Question: What are the imaging findings?
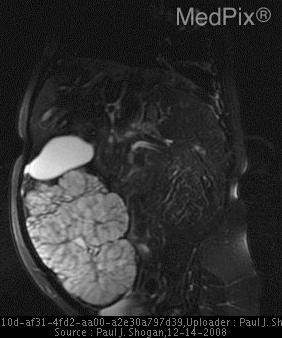
Answer: The imaging shows AP radiograph of the chest and abdomen demonstrates hypoinflated lungs, with a markedly distended abdomen.
AP radiograph of the chest and abdomen demonstrates centrally placed loops of bowel, with prominent hepatic and renal shadows.
Cross table lateral radiograph demonstrates anteriorly displaced loops of bowel with a posterior abdominal mass.  Hypoinflated lung volumes are also seen.
Longitudal sonographic image through the right lobe of the liver reveals periportal heterogeneity, consistent with early hepatic fibrosis. No hepatic masses are seen.  An enlarged hyperechoic right kidney is partially shown with loss of the corticomedullary differentiation.
Sonographic images through the kidneys reveals enlarged hyperechoic kidneys with loss of the corticomedullary differentiation.  The right kidney measuring 16.6 cm and the left kidney measures 18.5 cm in greatest dimension.
MR images through the kidneys demonstrates a morphologically abnormal and markedly enlarged right kidney.  The patient is status-post left nephrectomy.  Mild hepatosplenomegaly is also seen. Coronal T2 fat-saturated weighted MR demonstrates a morphologically abnormal and markedly enlarged right kidney.  The patient is status-post left nephrectomy..